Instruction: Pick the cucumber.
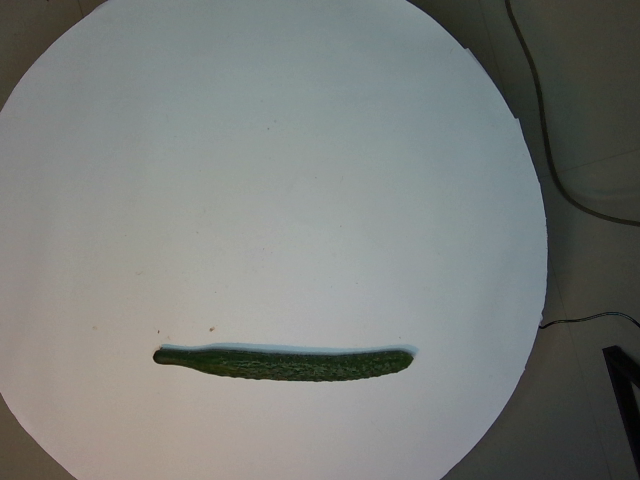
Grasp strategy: vertical